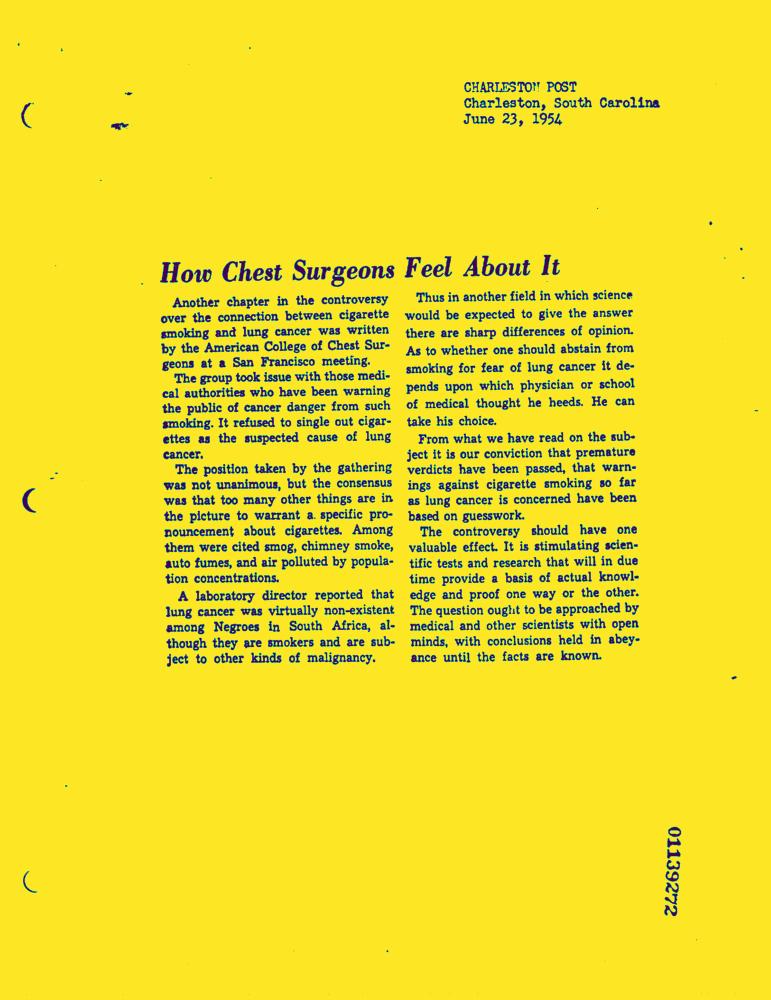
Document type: News-Article